Question: What is the filing due date as per the document?
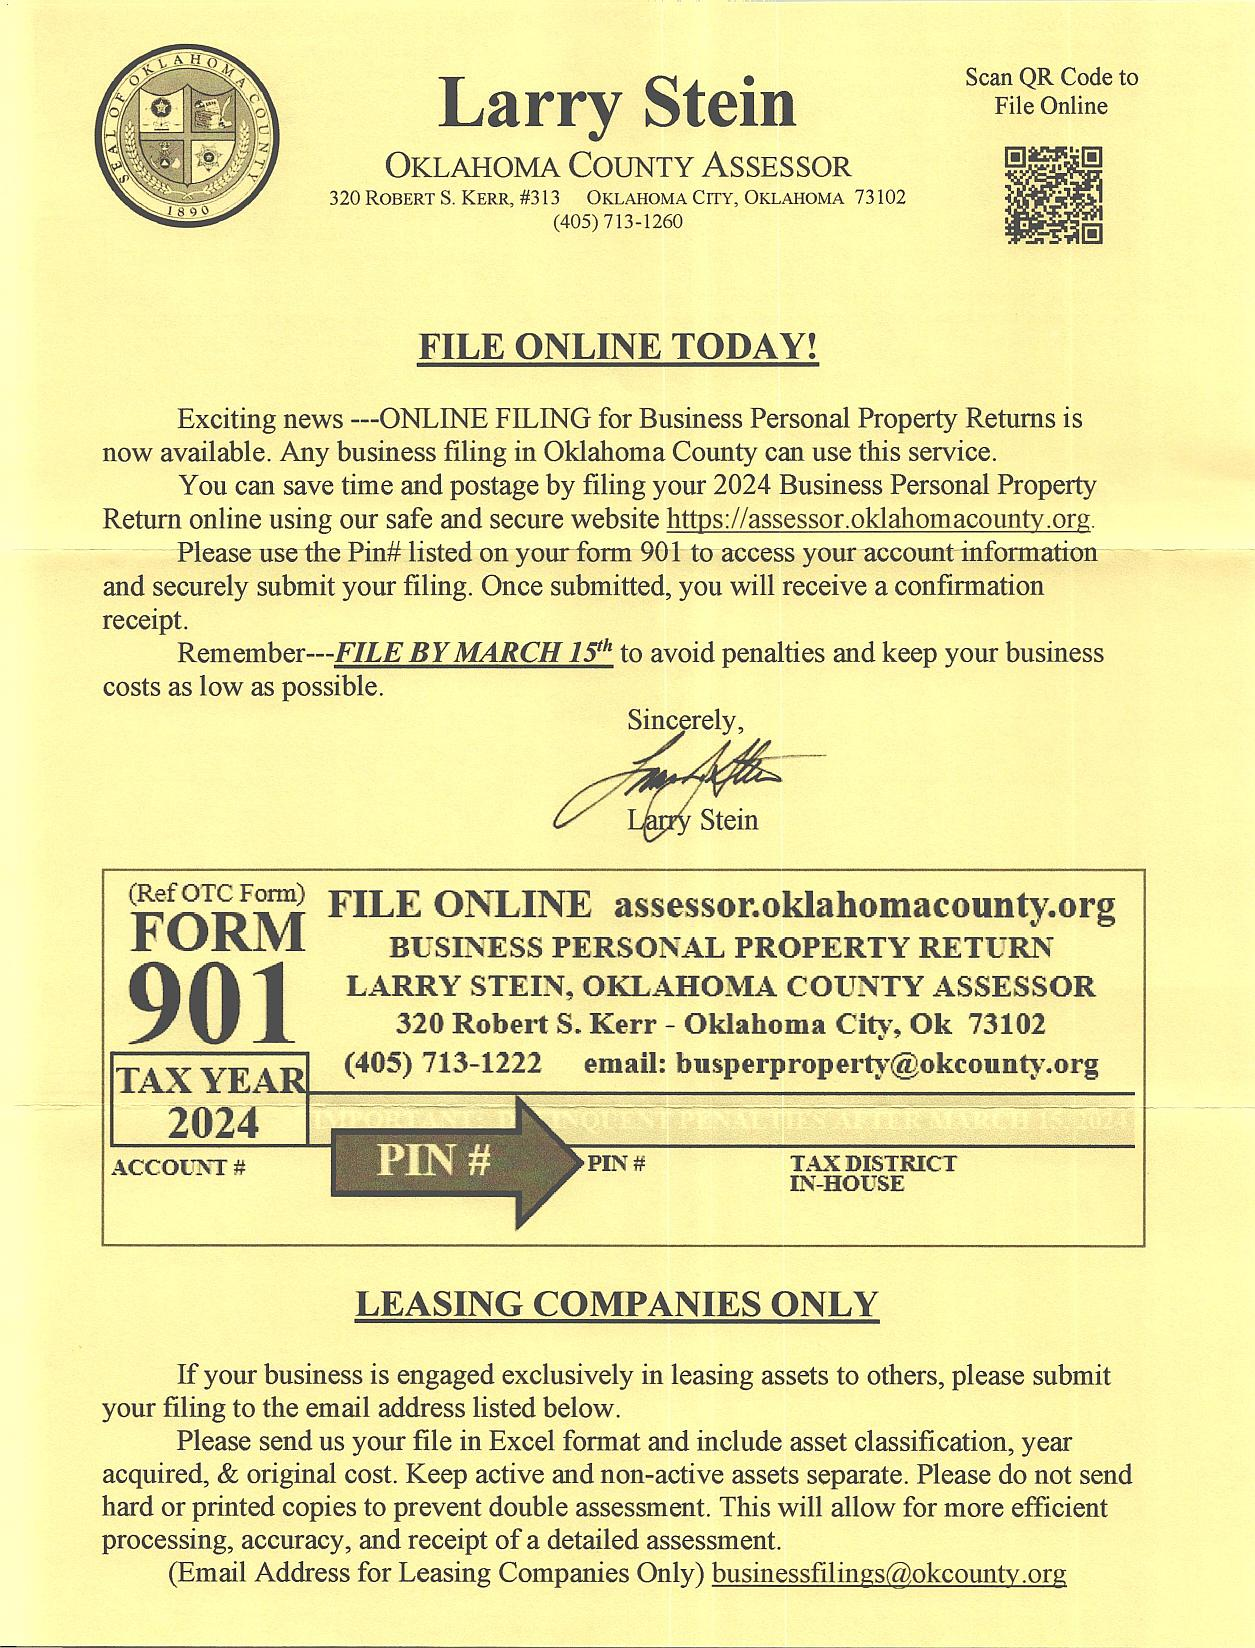
Answer: "15-Mar"